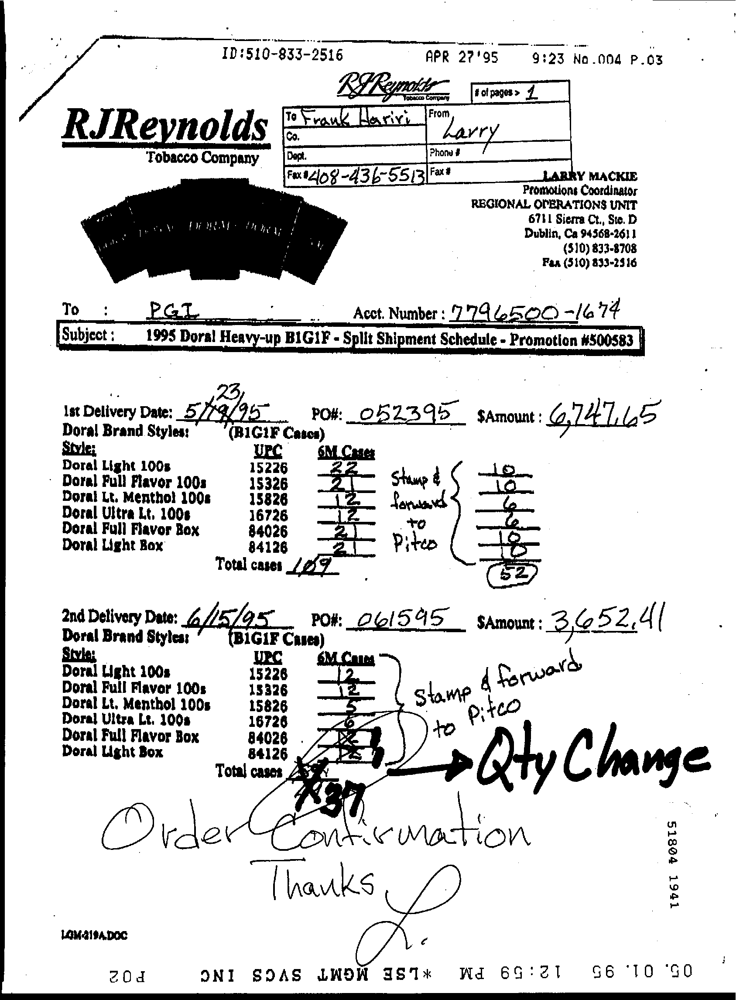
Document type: Invoice